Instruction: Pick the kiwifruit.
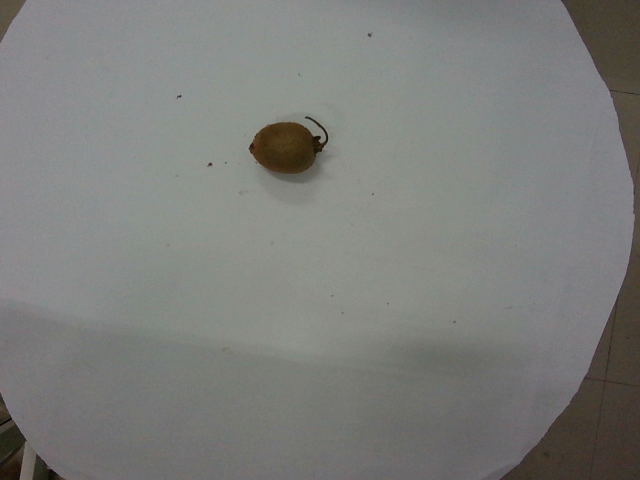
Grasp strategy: vertical